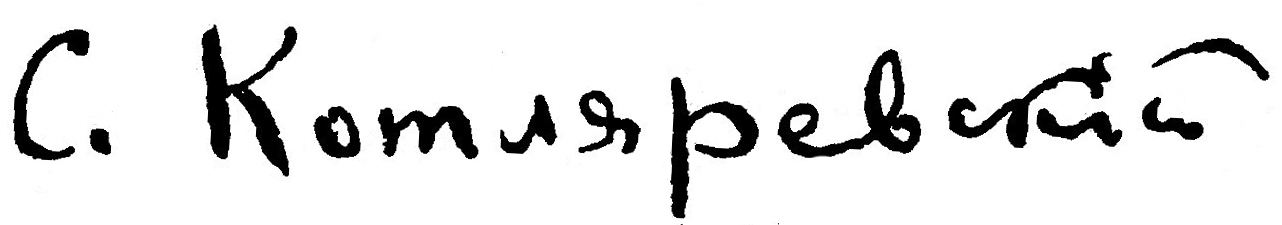
Signature of: sergey kotlyarevsky